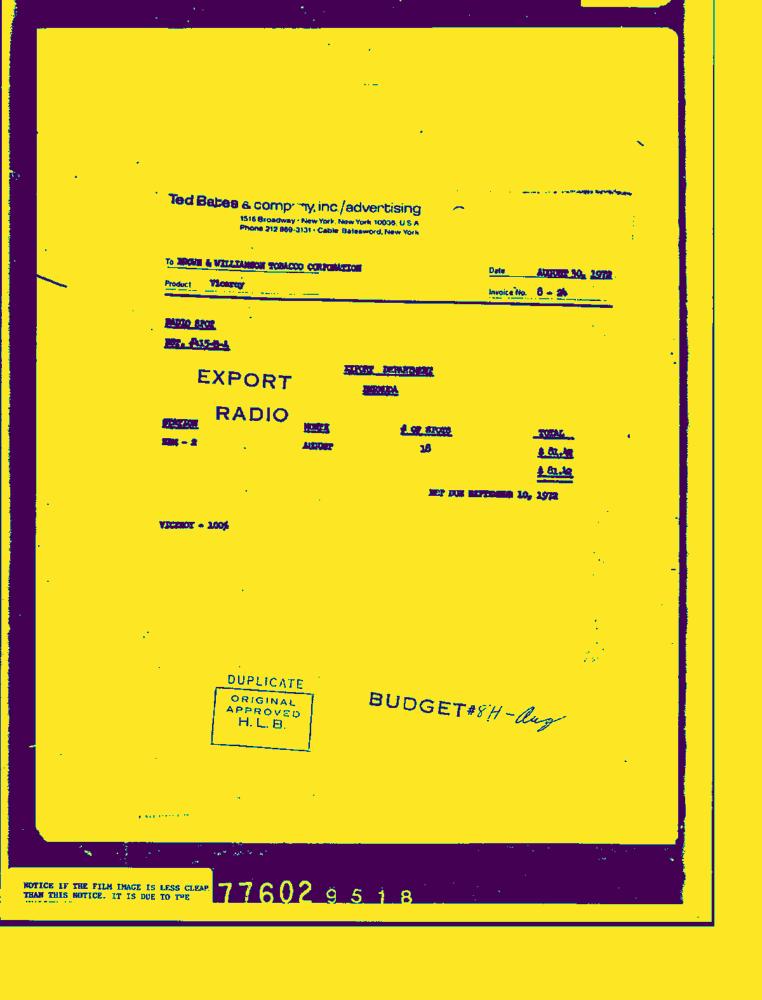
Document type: Invoice-Doc